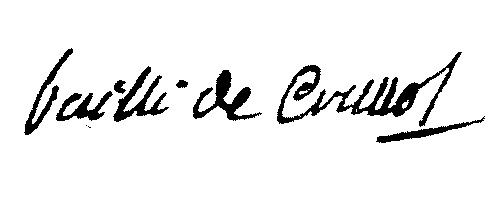
Signature of: alexandre charles emmanuel de crussol